Question: What is the suspected problem?
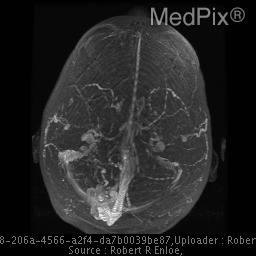
Answer: The findings suggest •  Right occipital lesion
•  Serpentine hypointensities with surrounding edema
•  Enlarged feeding vessels from both PCA and MCA supply
•  Small feeder from the ACA
•  Enlarged draining veins - varix -drains into superior sagittal sinus. There is high-flow remodeling of the right anterior circulation and right PCA consistent with arterial venous shunting.  Posterior division of the MCA is enlarged, as is the PCA.. The patient might have a history of 26 year-old man with increasing right-sided parietal and occipital headaches.